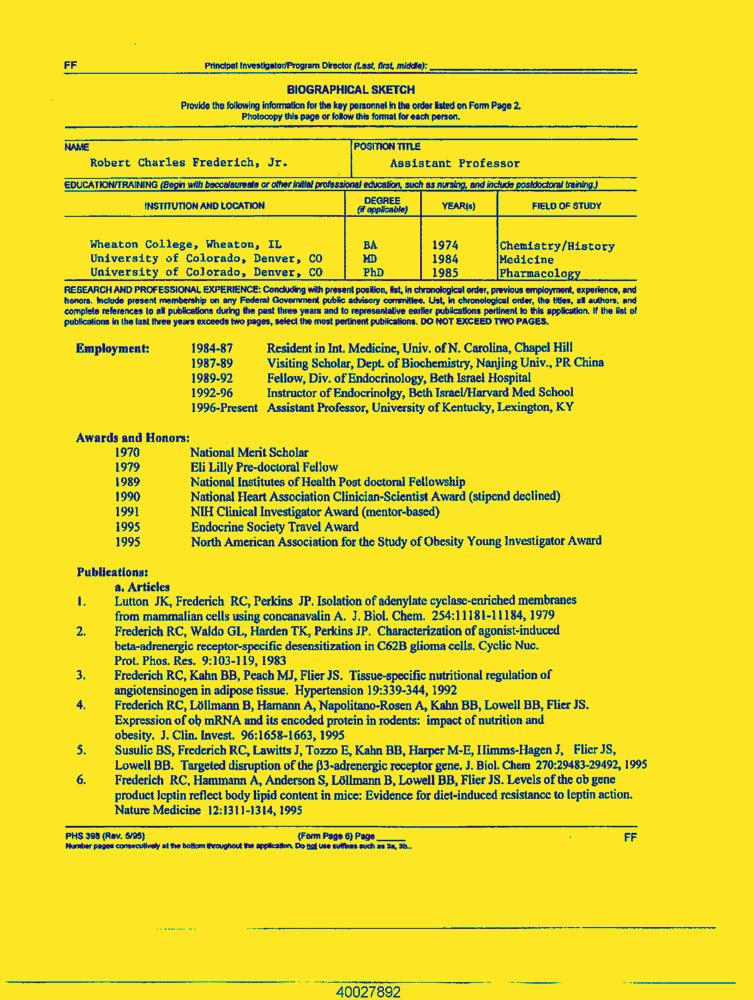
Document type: Resume-Doc